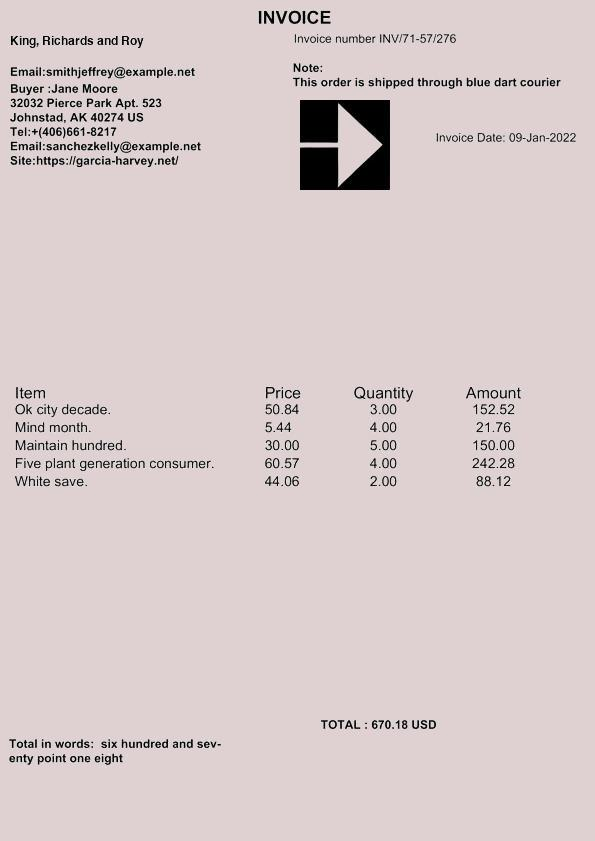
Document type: Invoice